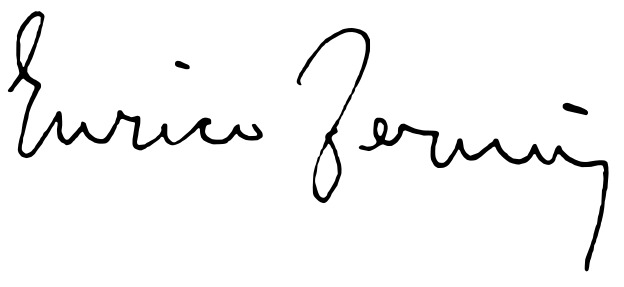
Signature of: enrico fermi